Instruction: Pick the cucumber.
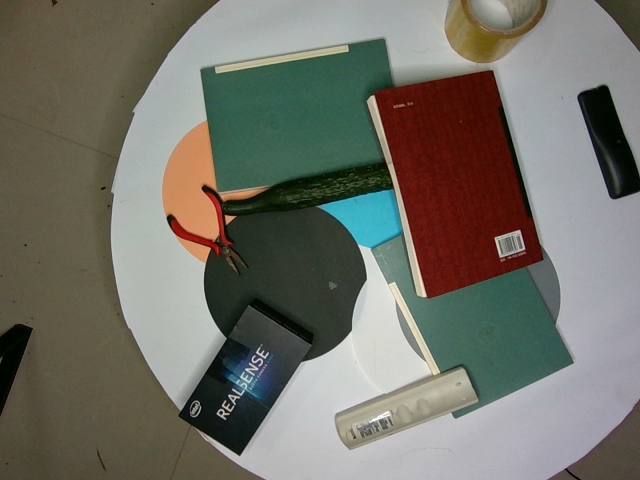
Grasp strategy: vertical